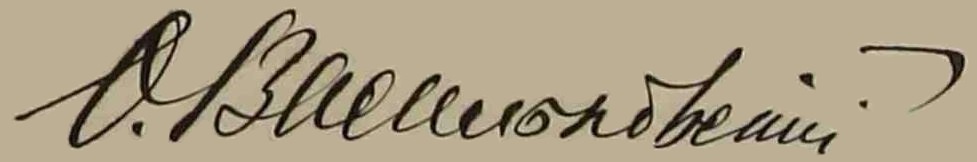
Signature of: aleh vasilkoŭski